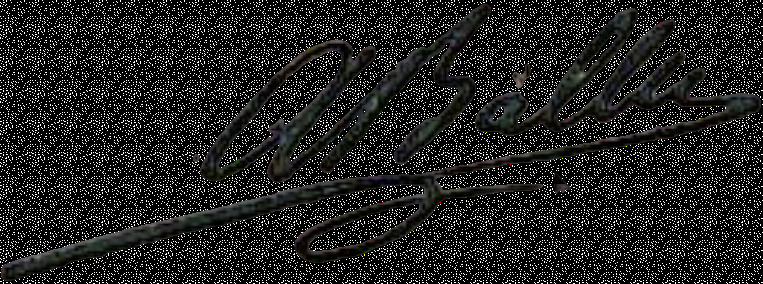
Signature of: albert ballu